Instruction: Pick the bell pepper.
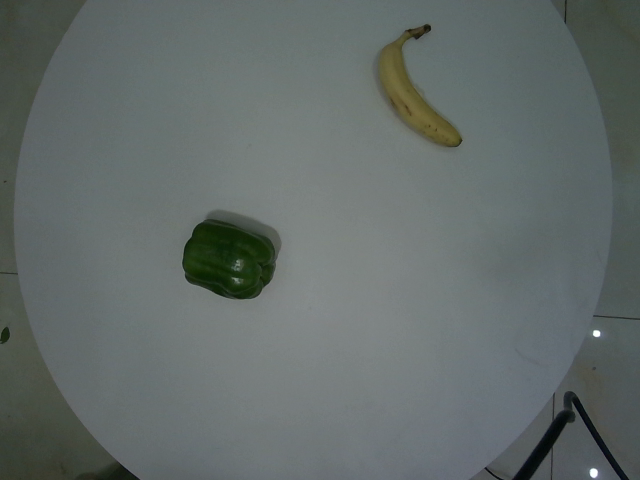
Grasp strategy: vertical